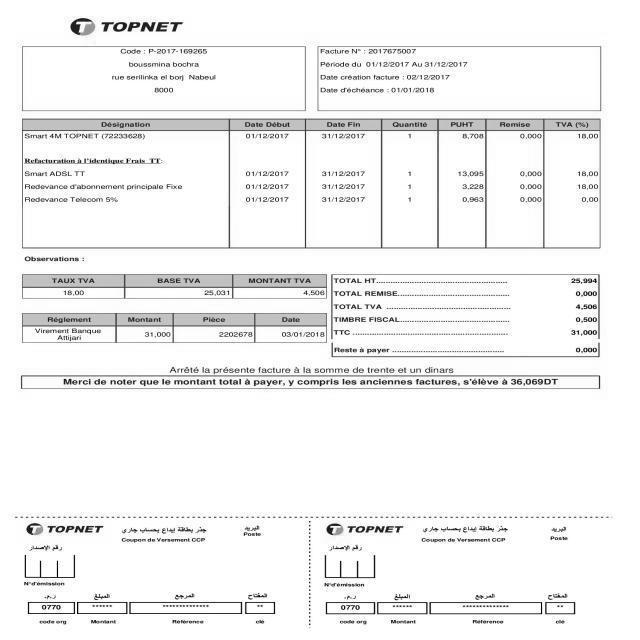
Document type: Invoice